Question: Talk about the condition:
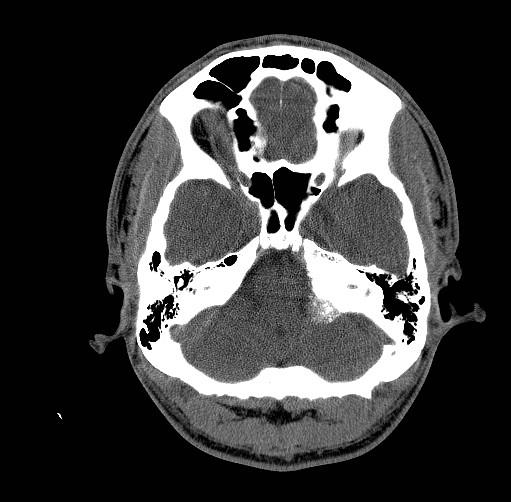
Answer: The disease is discussed as: Differential diagnosis of a mass at the level of the jugular foramen includes:
Non-neoplastic processes such as:
     Large jugular bulb, which is a normal variant
     Jugular vein thrombosis
     Osteomyelitis
     Malignant external otitis
Neoplasms such as:
     Paraganglioma
     Metastasis
     Lymphoma
     Meningioma
     Schwannoma
     Neurofibroma
     Epidermoid tumor
As one can see, there's some overlap with the tumor diagnosis with the standard differential diagnosis for cerebellopontine angle masses.  (1)

This case most likely represents a meningioma.  It has MR signal characteristics similar to that of brain parenchyma, enhances homogeneously (with a dural tail, which is non-specific but has been associated with meningiomas), and has evidence of calcifications on non-contrast CT. (3) It could also potentially be a schwannoma/nerve sheath tumor. (2)  It does not have the characteristic flow-related signal void of a paraganglioma, which tends to be very vascular.  This patient's young age, with no significant past medical history, makes metastatic disease and lymphoma very remote possibilities.